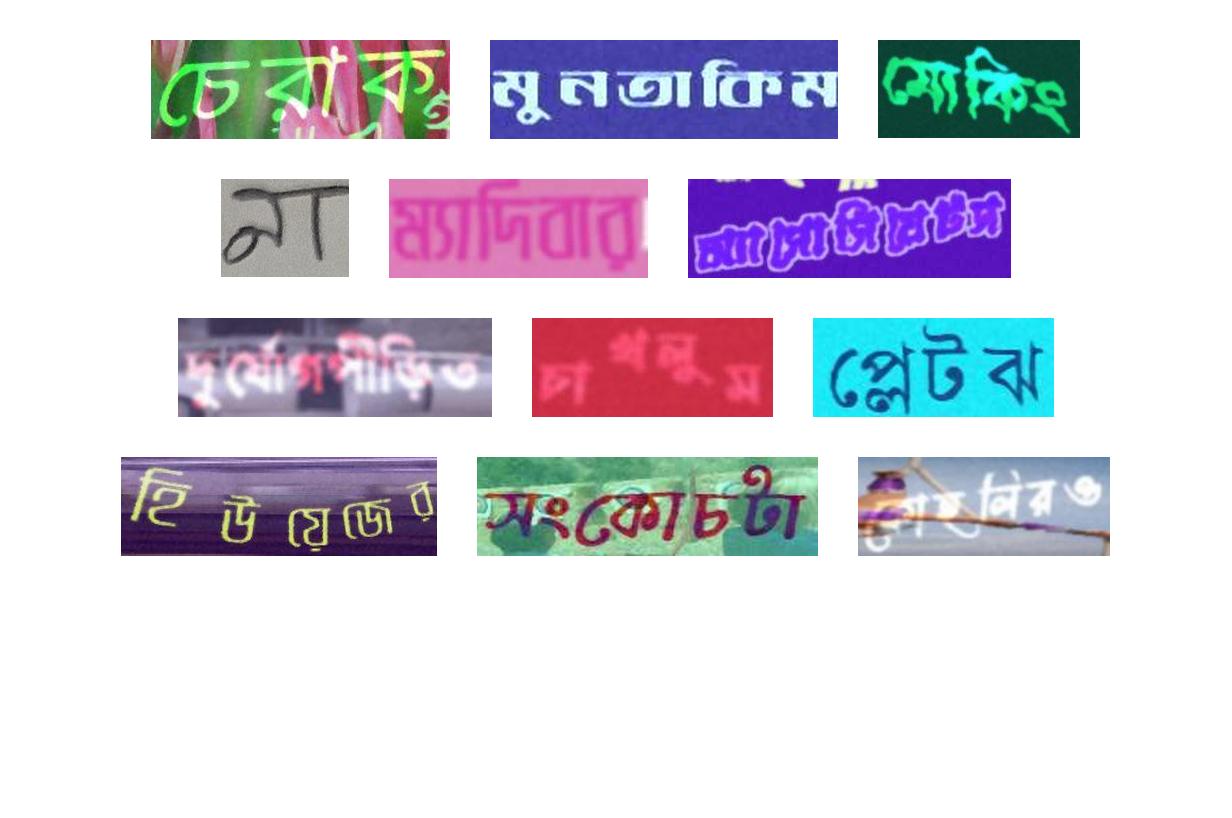
চেরাক মুনতাকিম মোকিং
না ম্যাদিবার অ্যাসোসিয়েটস
দুর্যোগপীড়িত চাখলুম প্লেটঝ
হিউয়েজের সংকোচটা কোহলিরও